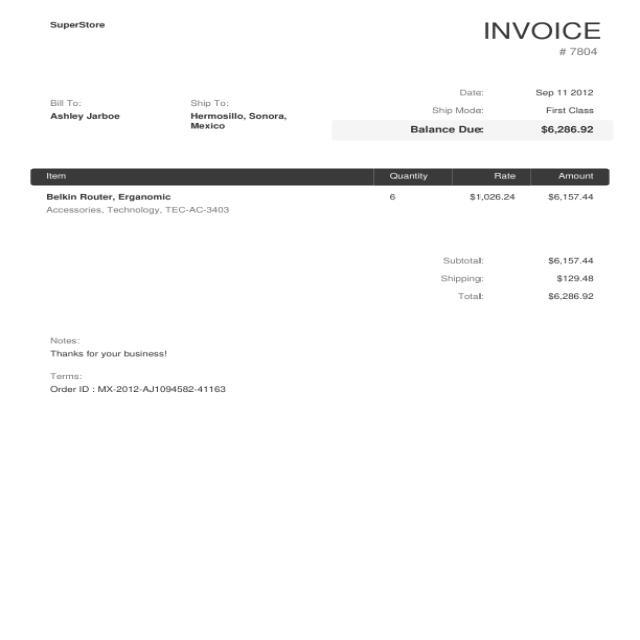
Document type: Invoice